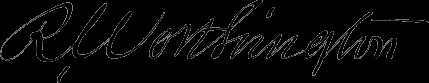
Signature of: roland worthington